Question: What is the earliest payment due date mentioned in the document?
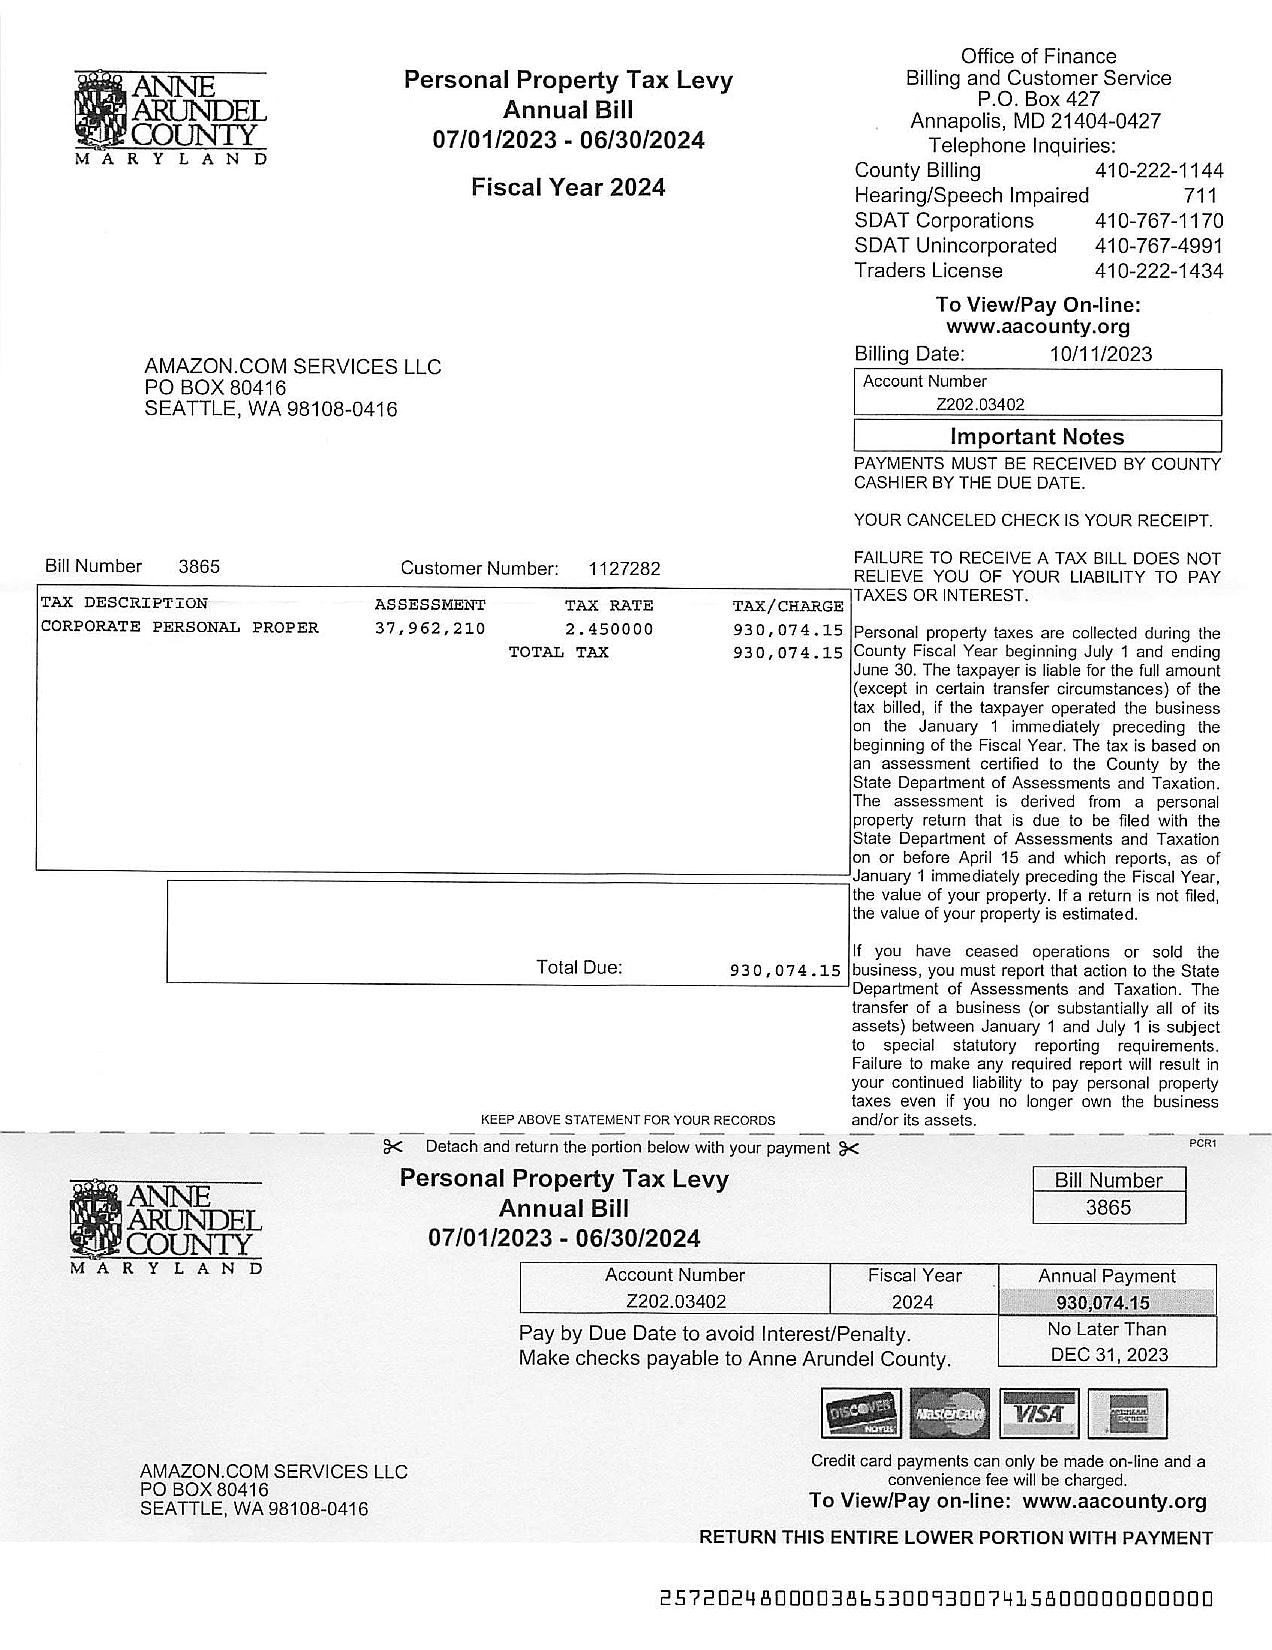
Answer: "31-Dec-23"